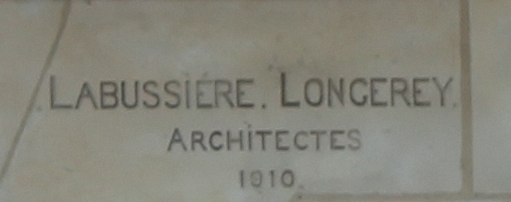
Signature of: auguste labussière